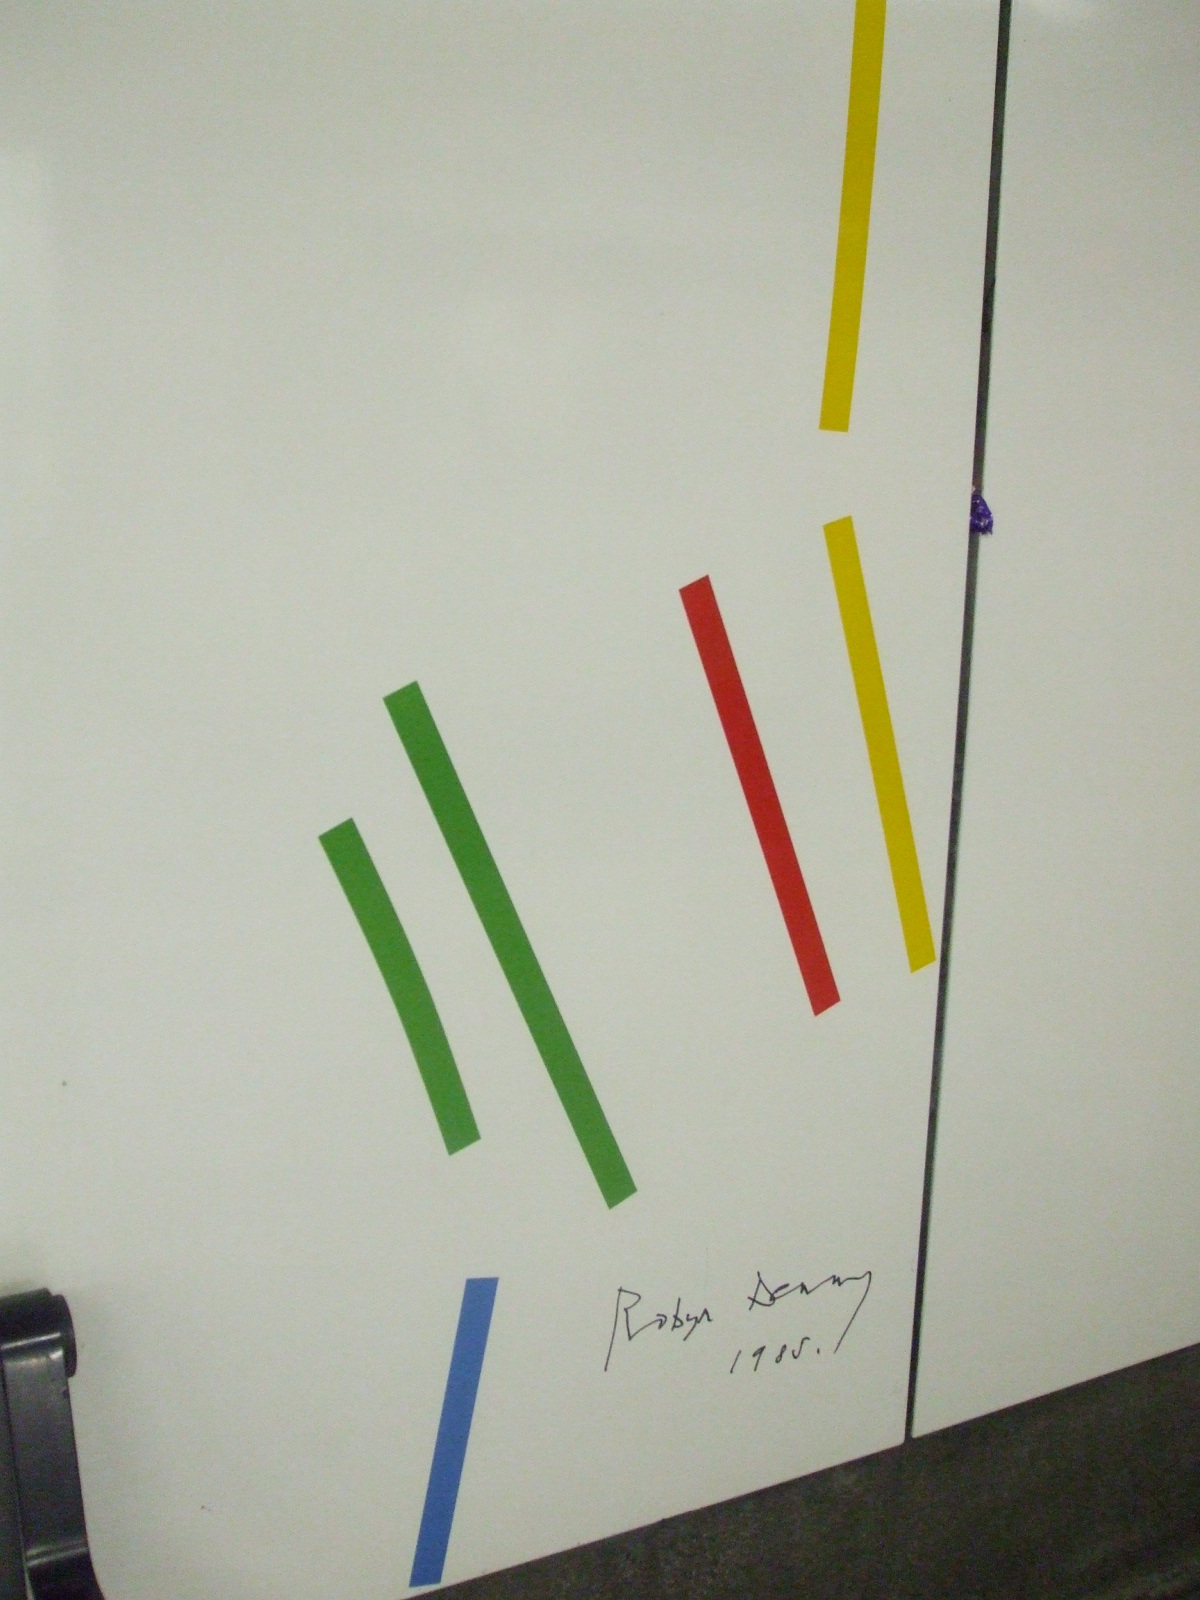
Signature of: robyn denny